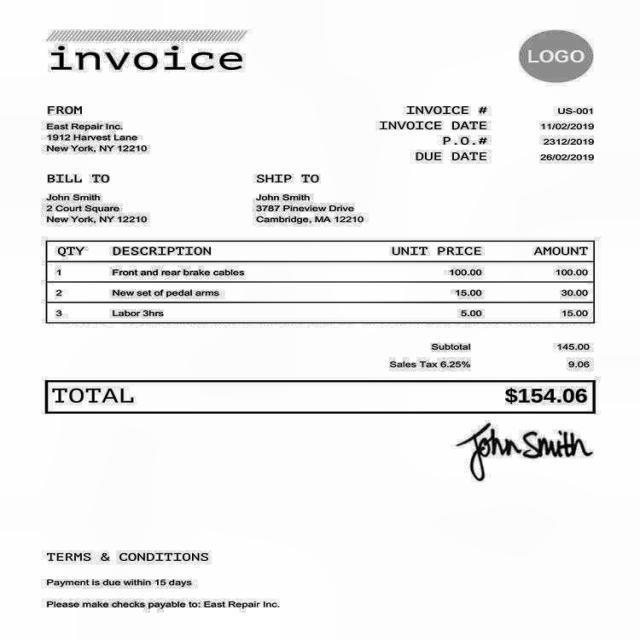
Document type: Invoice